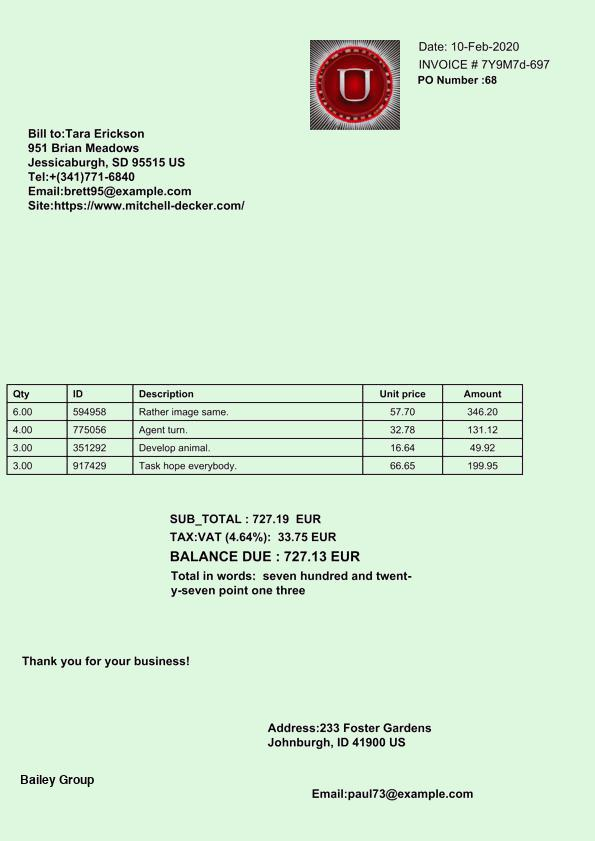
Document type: Invoice